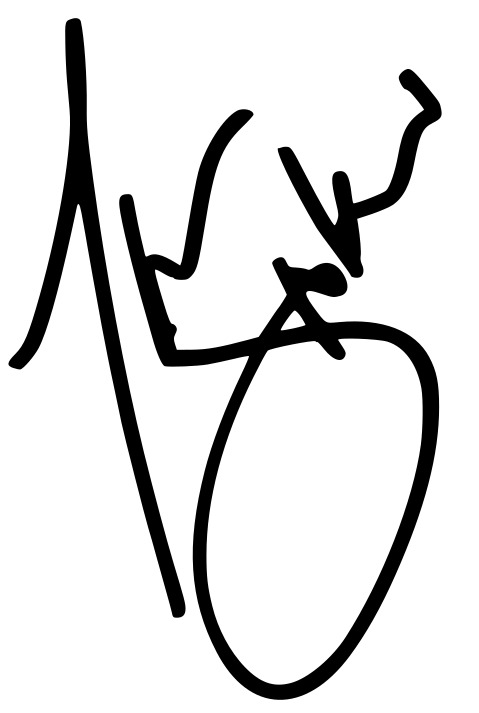
Signature of: tamina snuka